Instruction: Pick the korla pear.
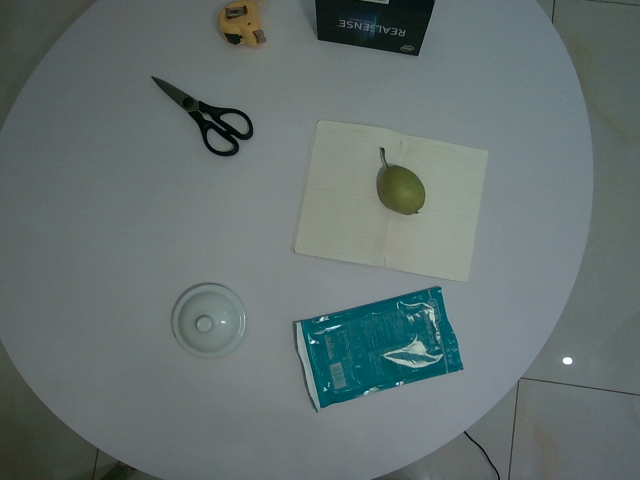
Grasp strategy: vertical